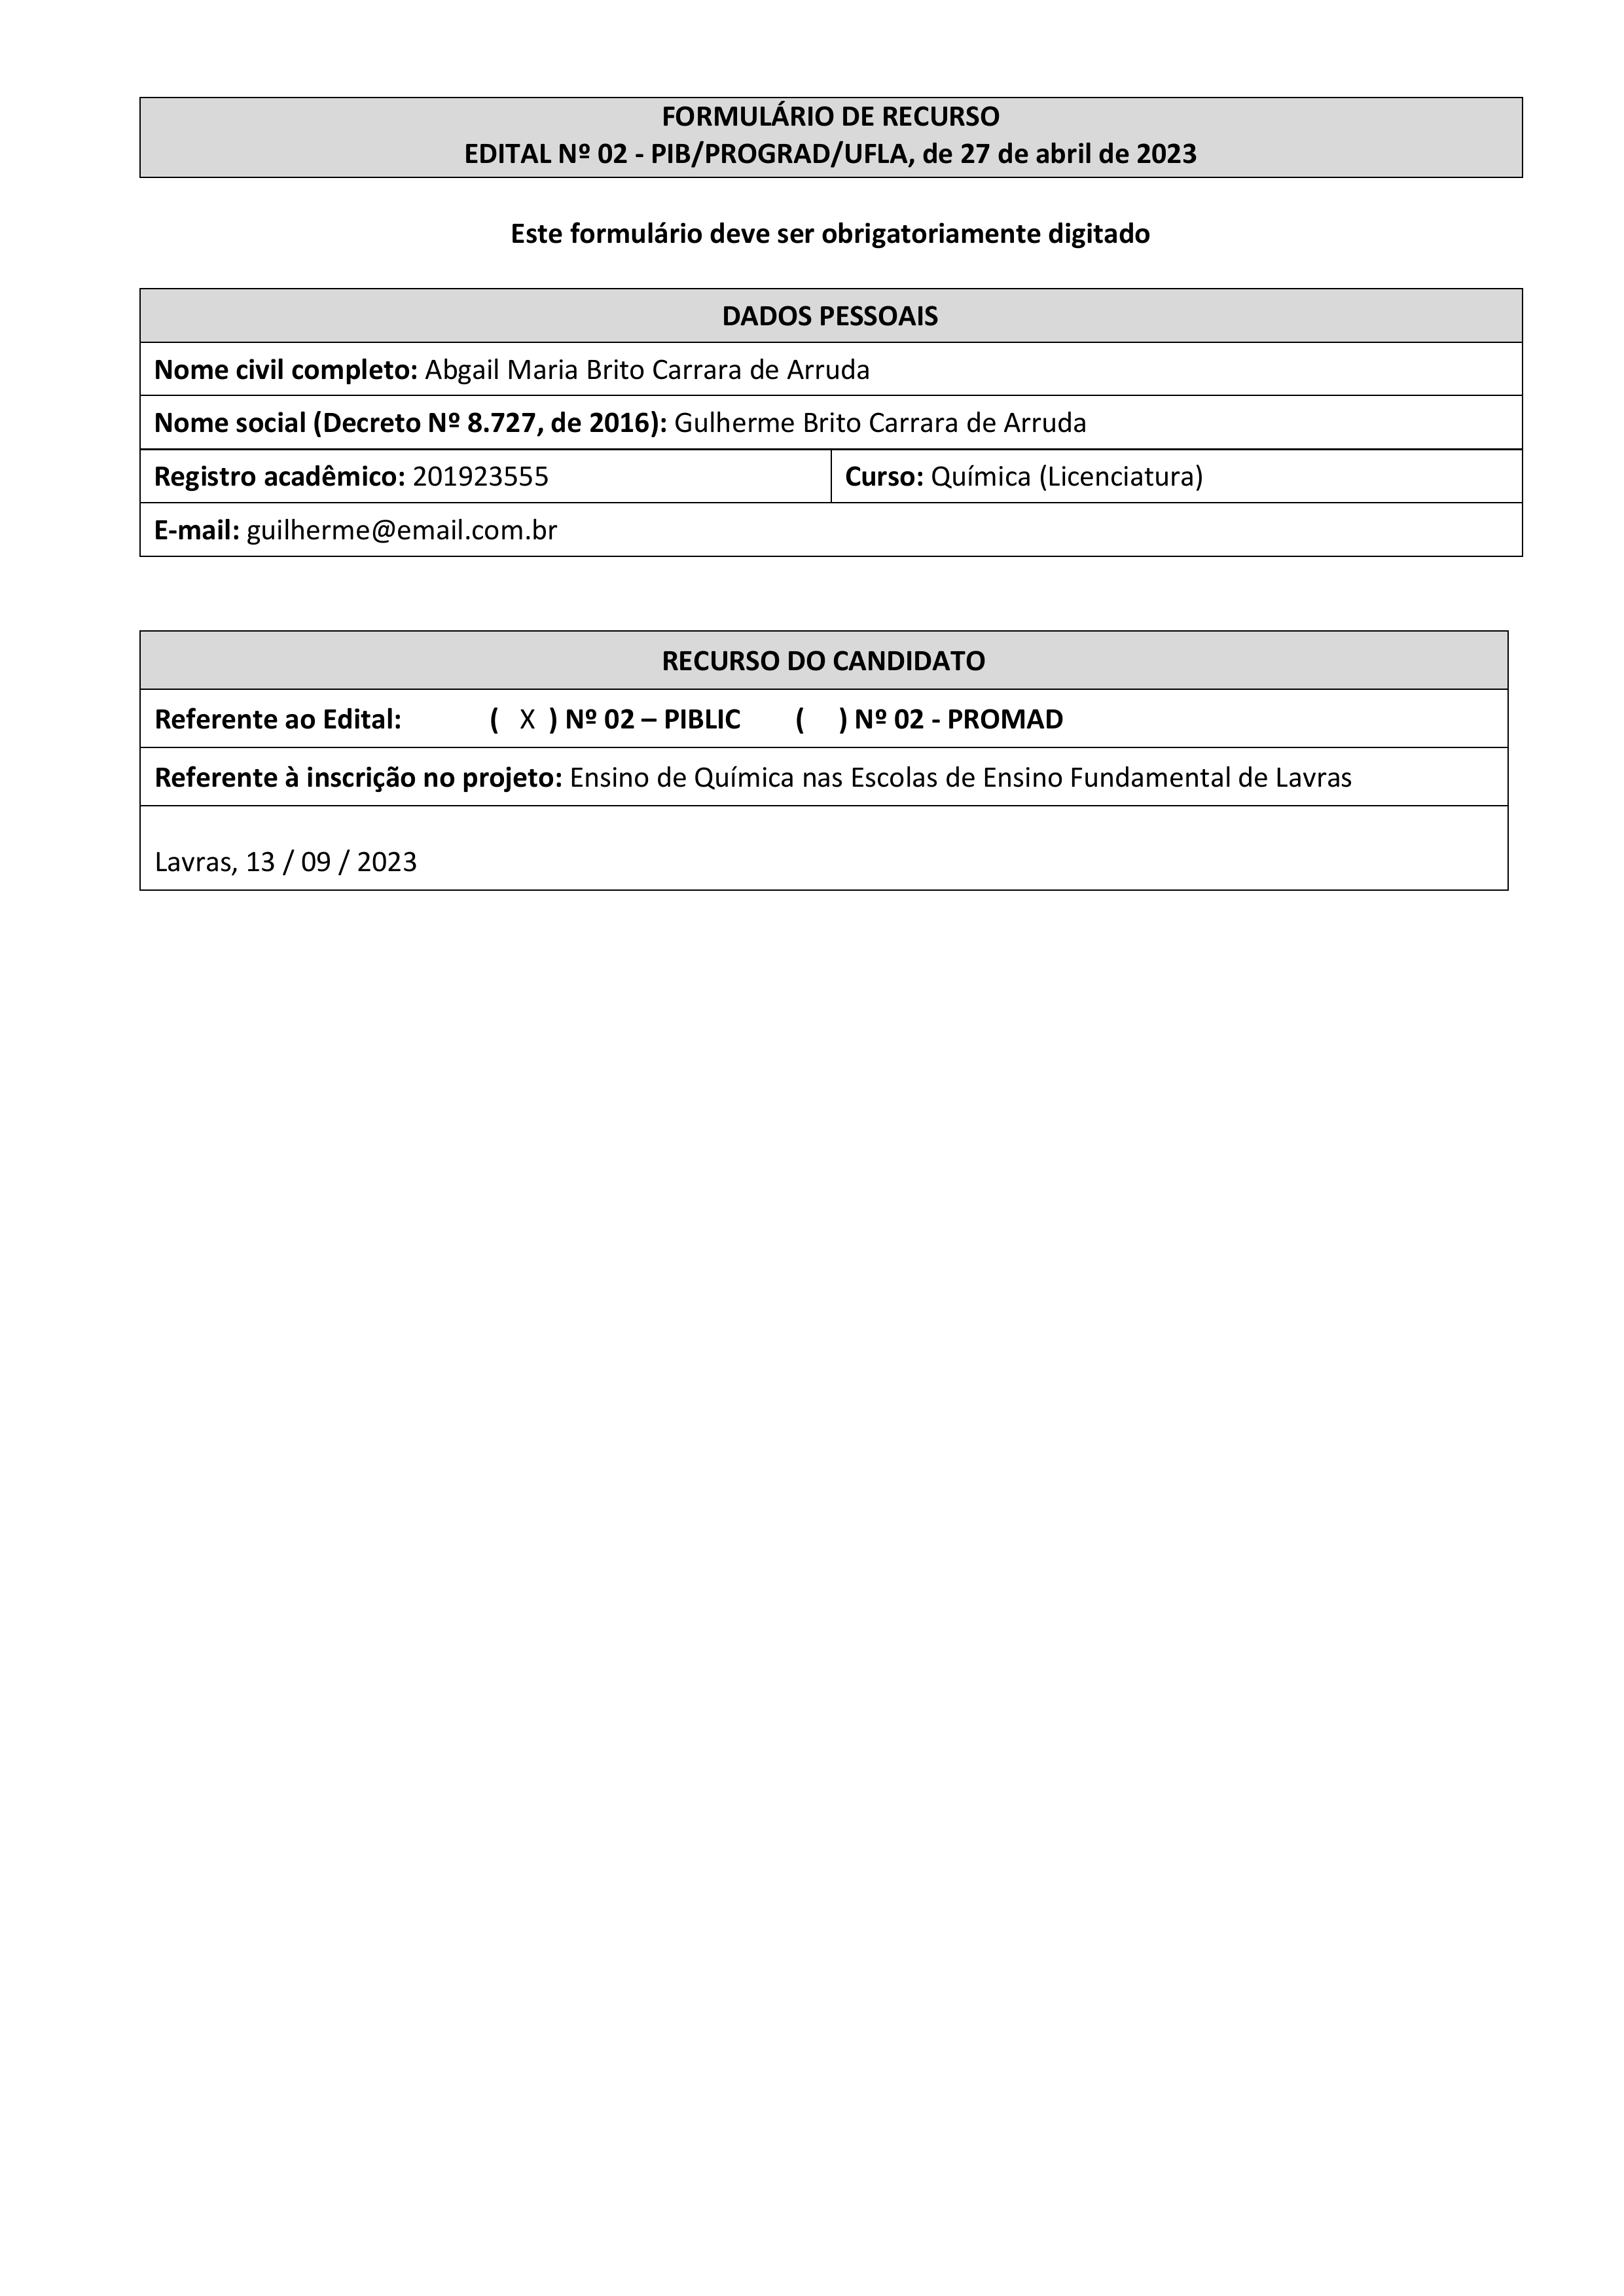
FORMULÁRIO DE RECURSO EDITAL N2 02 - PIB/PROGRAD/UFLA, de 27 de abril de 2023
Este formulário deve ser obrigatoriamente digitado
DADOS PESSOAIS
Nome civil completo:
Abgail Maria Brito Carrara de Arruda
Nome social (Decreto Nº 8.727, de 2016):
Gulherme Brito Carrara de Arruda
Registro acadêmico:
201923555
Curso:
Quimica (Licenciatura)
E-mail:
guilherme&email.com.br
RECURSO DO CANDIDATO
Referente ao Edital:
() Nº 02 - PROMAD
Nº 02 — PIBLIC
(X)
Referente à inscrição no projeto:
Ensino de Química nas Escolas de Ensino Fundamental de Lavras
Lavras, 13/09/2023